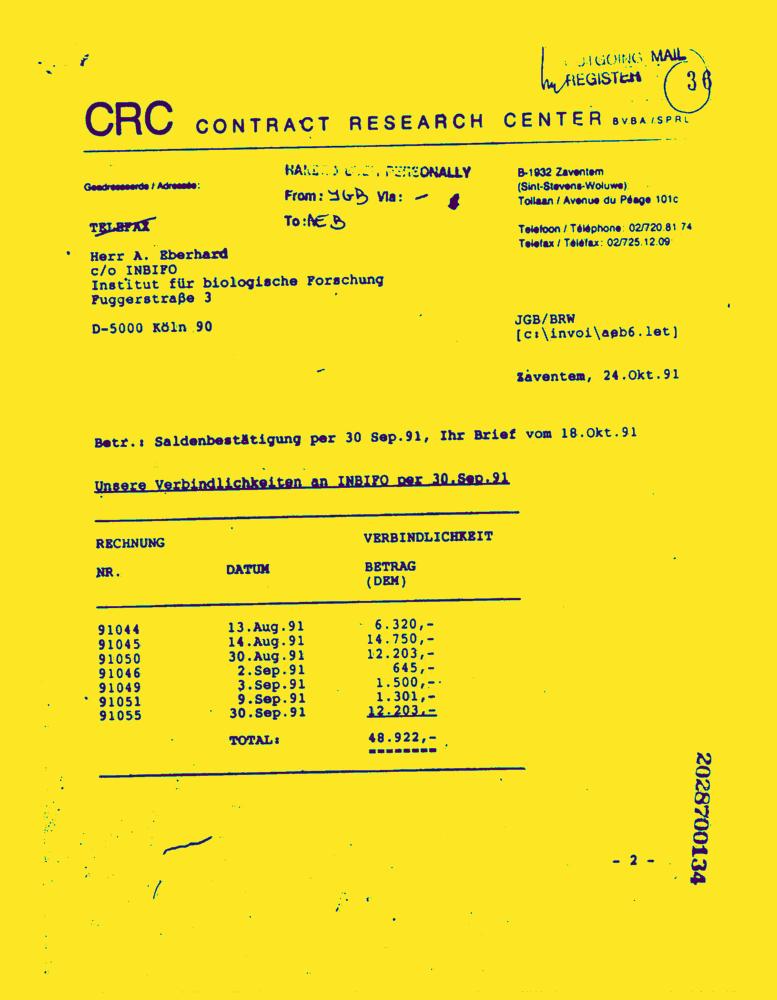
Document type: Invoice-Doc